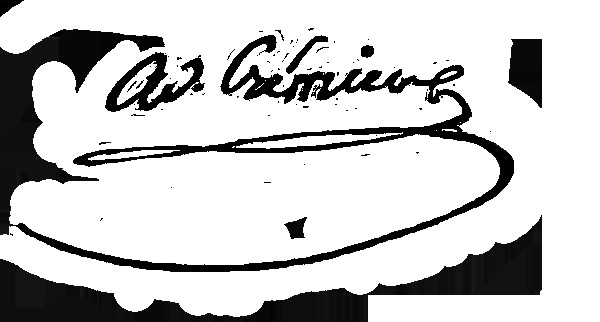
Signature of: adolphe crémieux